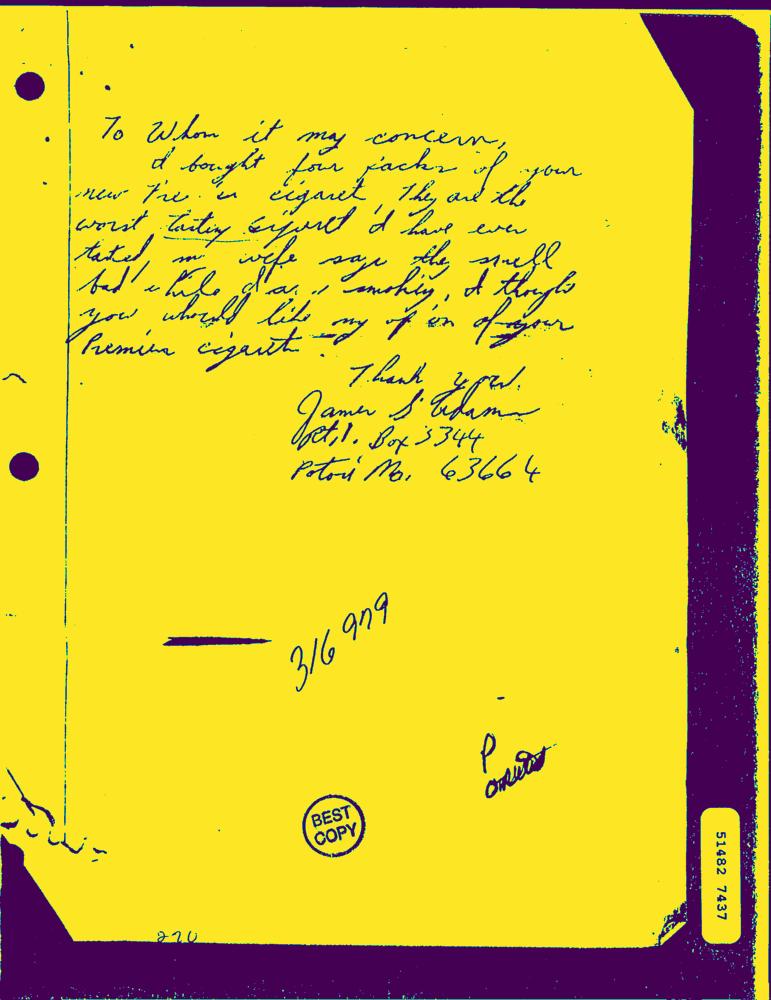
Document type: Hand-Written